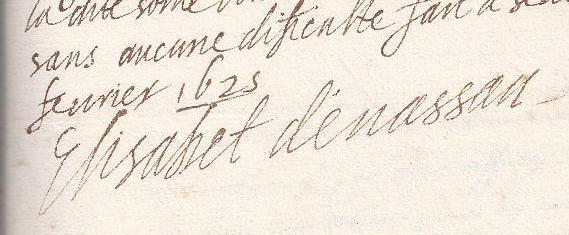
Signature of: countess elisabeth of nassau